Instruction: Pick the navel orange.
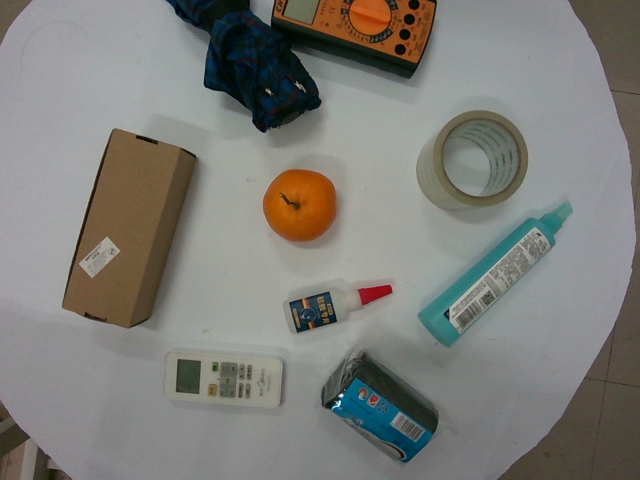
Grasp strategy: vertical